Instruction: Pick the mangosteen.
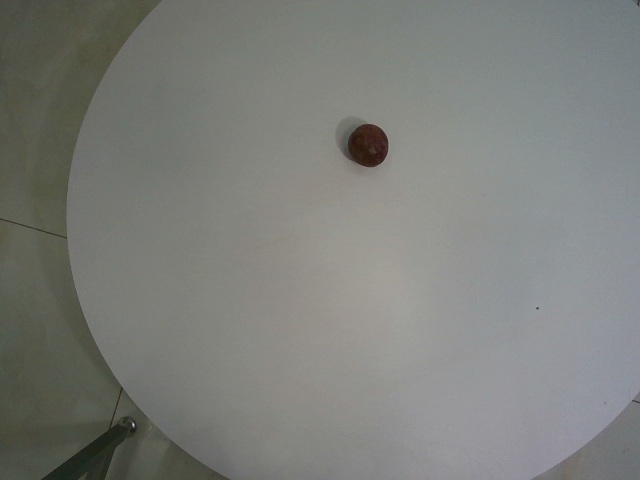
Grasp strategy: vertical